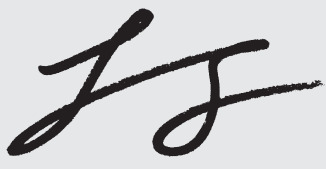
Signature of: jessica gonzález rojas